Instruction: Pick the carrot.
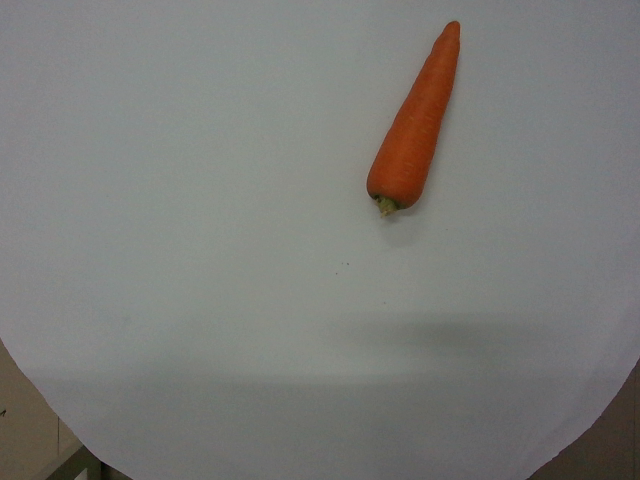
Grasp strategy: vertical